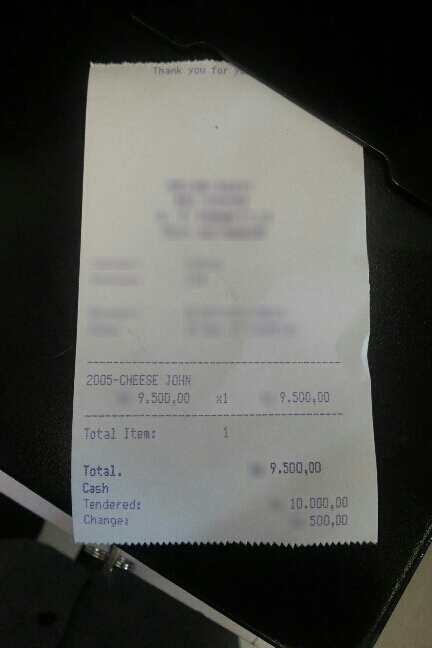
Number of items: 4
Total: 9.500,00
OCR text regions:
text: Total.
text: 9.500,00
text: Cash
text: Tendered:
text: 10.000,00
text: Change:
text: 500.00
text: Total
text: Item:
text: 1
text: 2005-CHEESE
text: JOHN
text: 9.500,00
text: x1
text: 9.500,00